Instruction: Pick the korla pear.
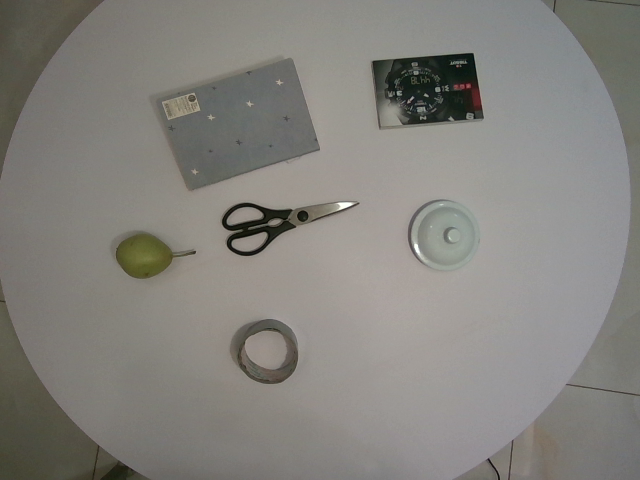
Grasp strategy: vertical